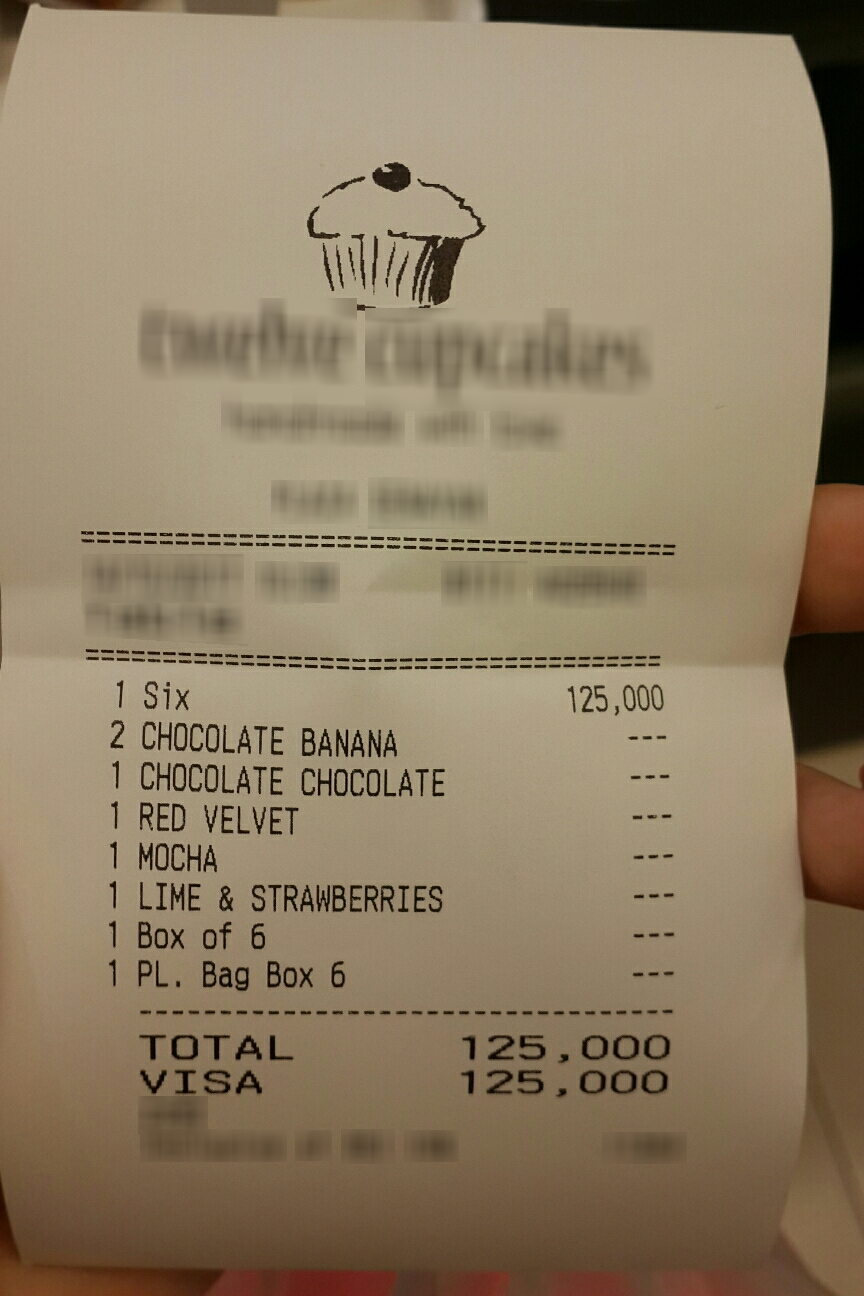
Number of items: 6
Total: 125,000
OCR text regions:
text: 1
text: Six
text: 125,000
text: 2
text: CHOCOLATE
text: BANANA
text: ---
text: 1
text: CHOCOLATE
text: CHOCOLATE
text: ---
text: 1
text: RED
text: VELVET
text: ---
text: 1
text: MOCHA
text: ---
text: 1
text: LIME
text: &
text: STRAWBERRIES
text: ---
text: 1
text: Box
text: of
text: 6
text: ---
text: 1
text: PL.
text: Bag
text: Box
text: 6
text: ---
text: TOTAL
text: 125,000
text: VISA
text: 125,000